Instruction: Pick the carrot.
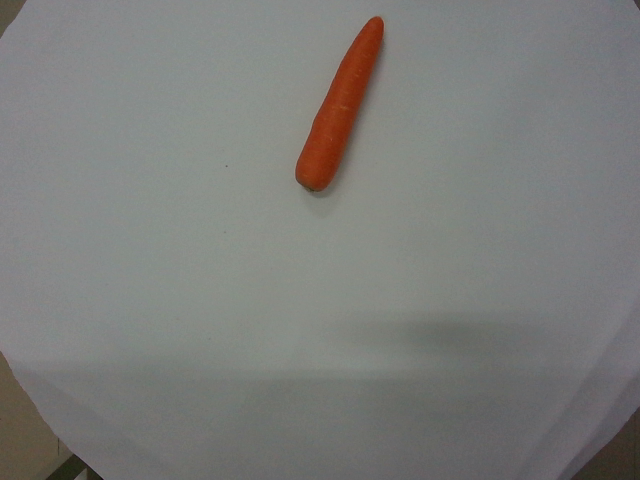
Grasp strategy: vertical